Question: How does the patient history play a role?
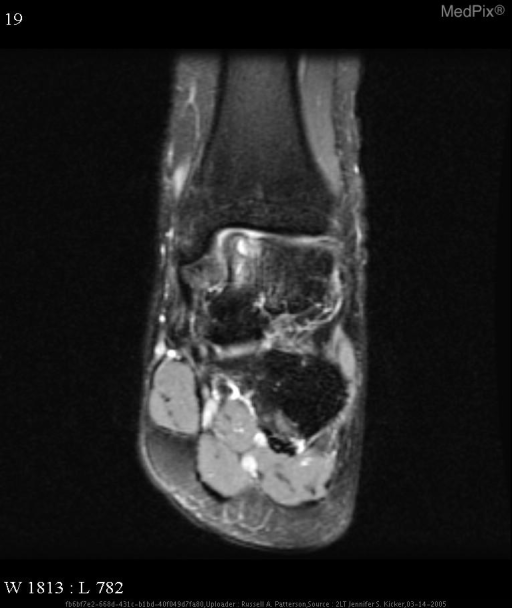
Answer: The patient's history of Patient is a 35-year-old man with a history of a left distal fibular fracture in January 2003.  He now presents with repeated episodes of pain and swelling around the left lateral malleolus after playing basketball. is key in understanding the case.